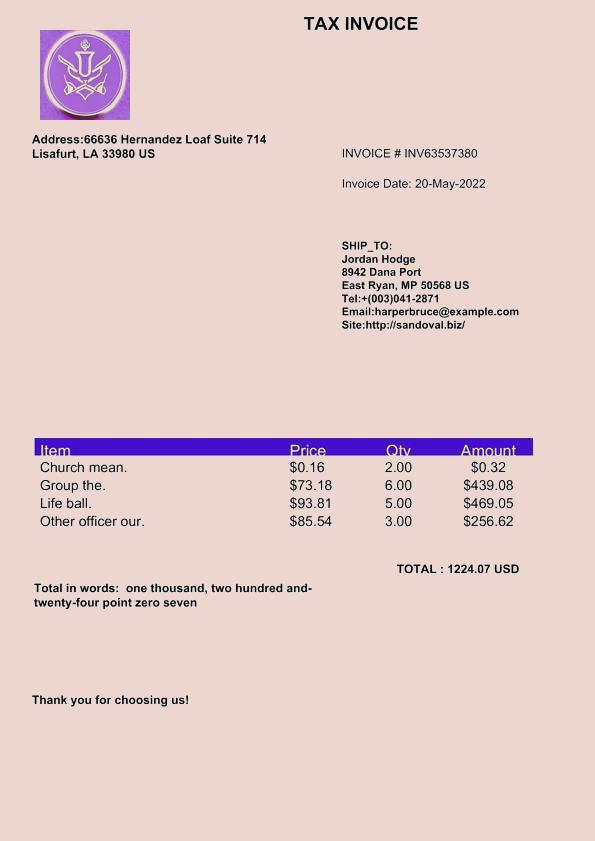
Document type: Invoice